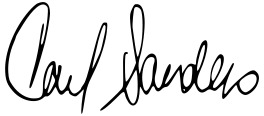
Signature of: carl sanders